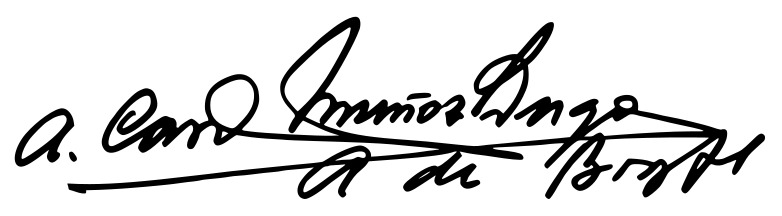
Signature of: aníbal muñoz duque